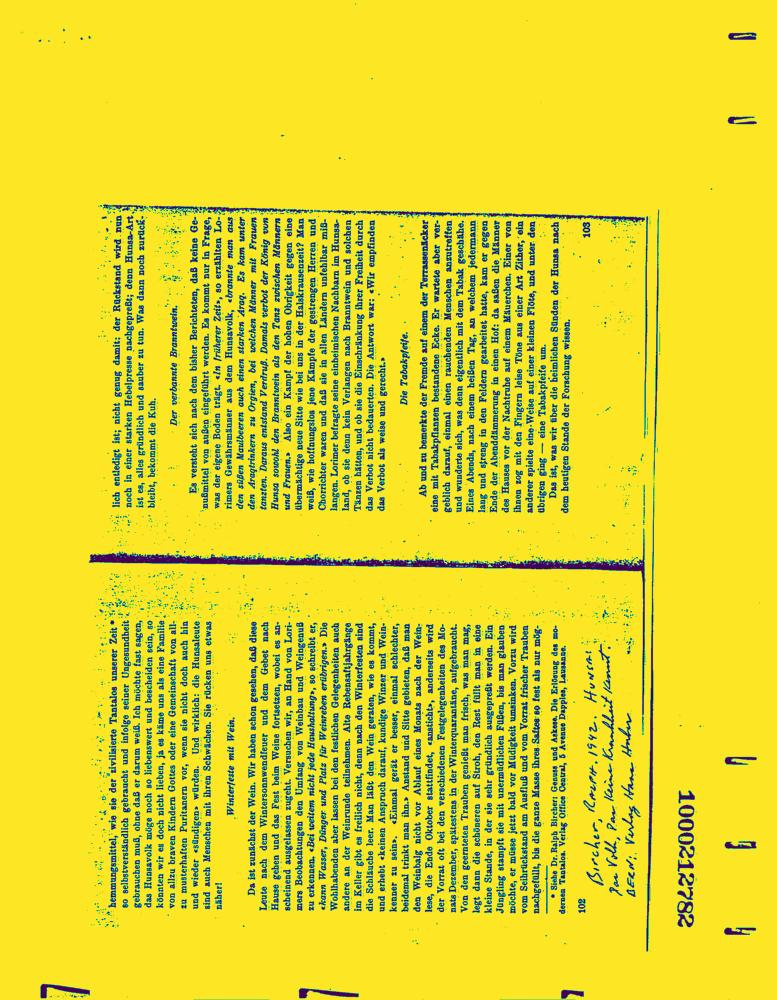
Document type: News-Article